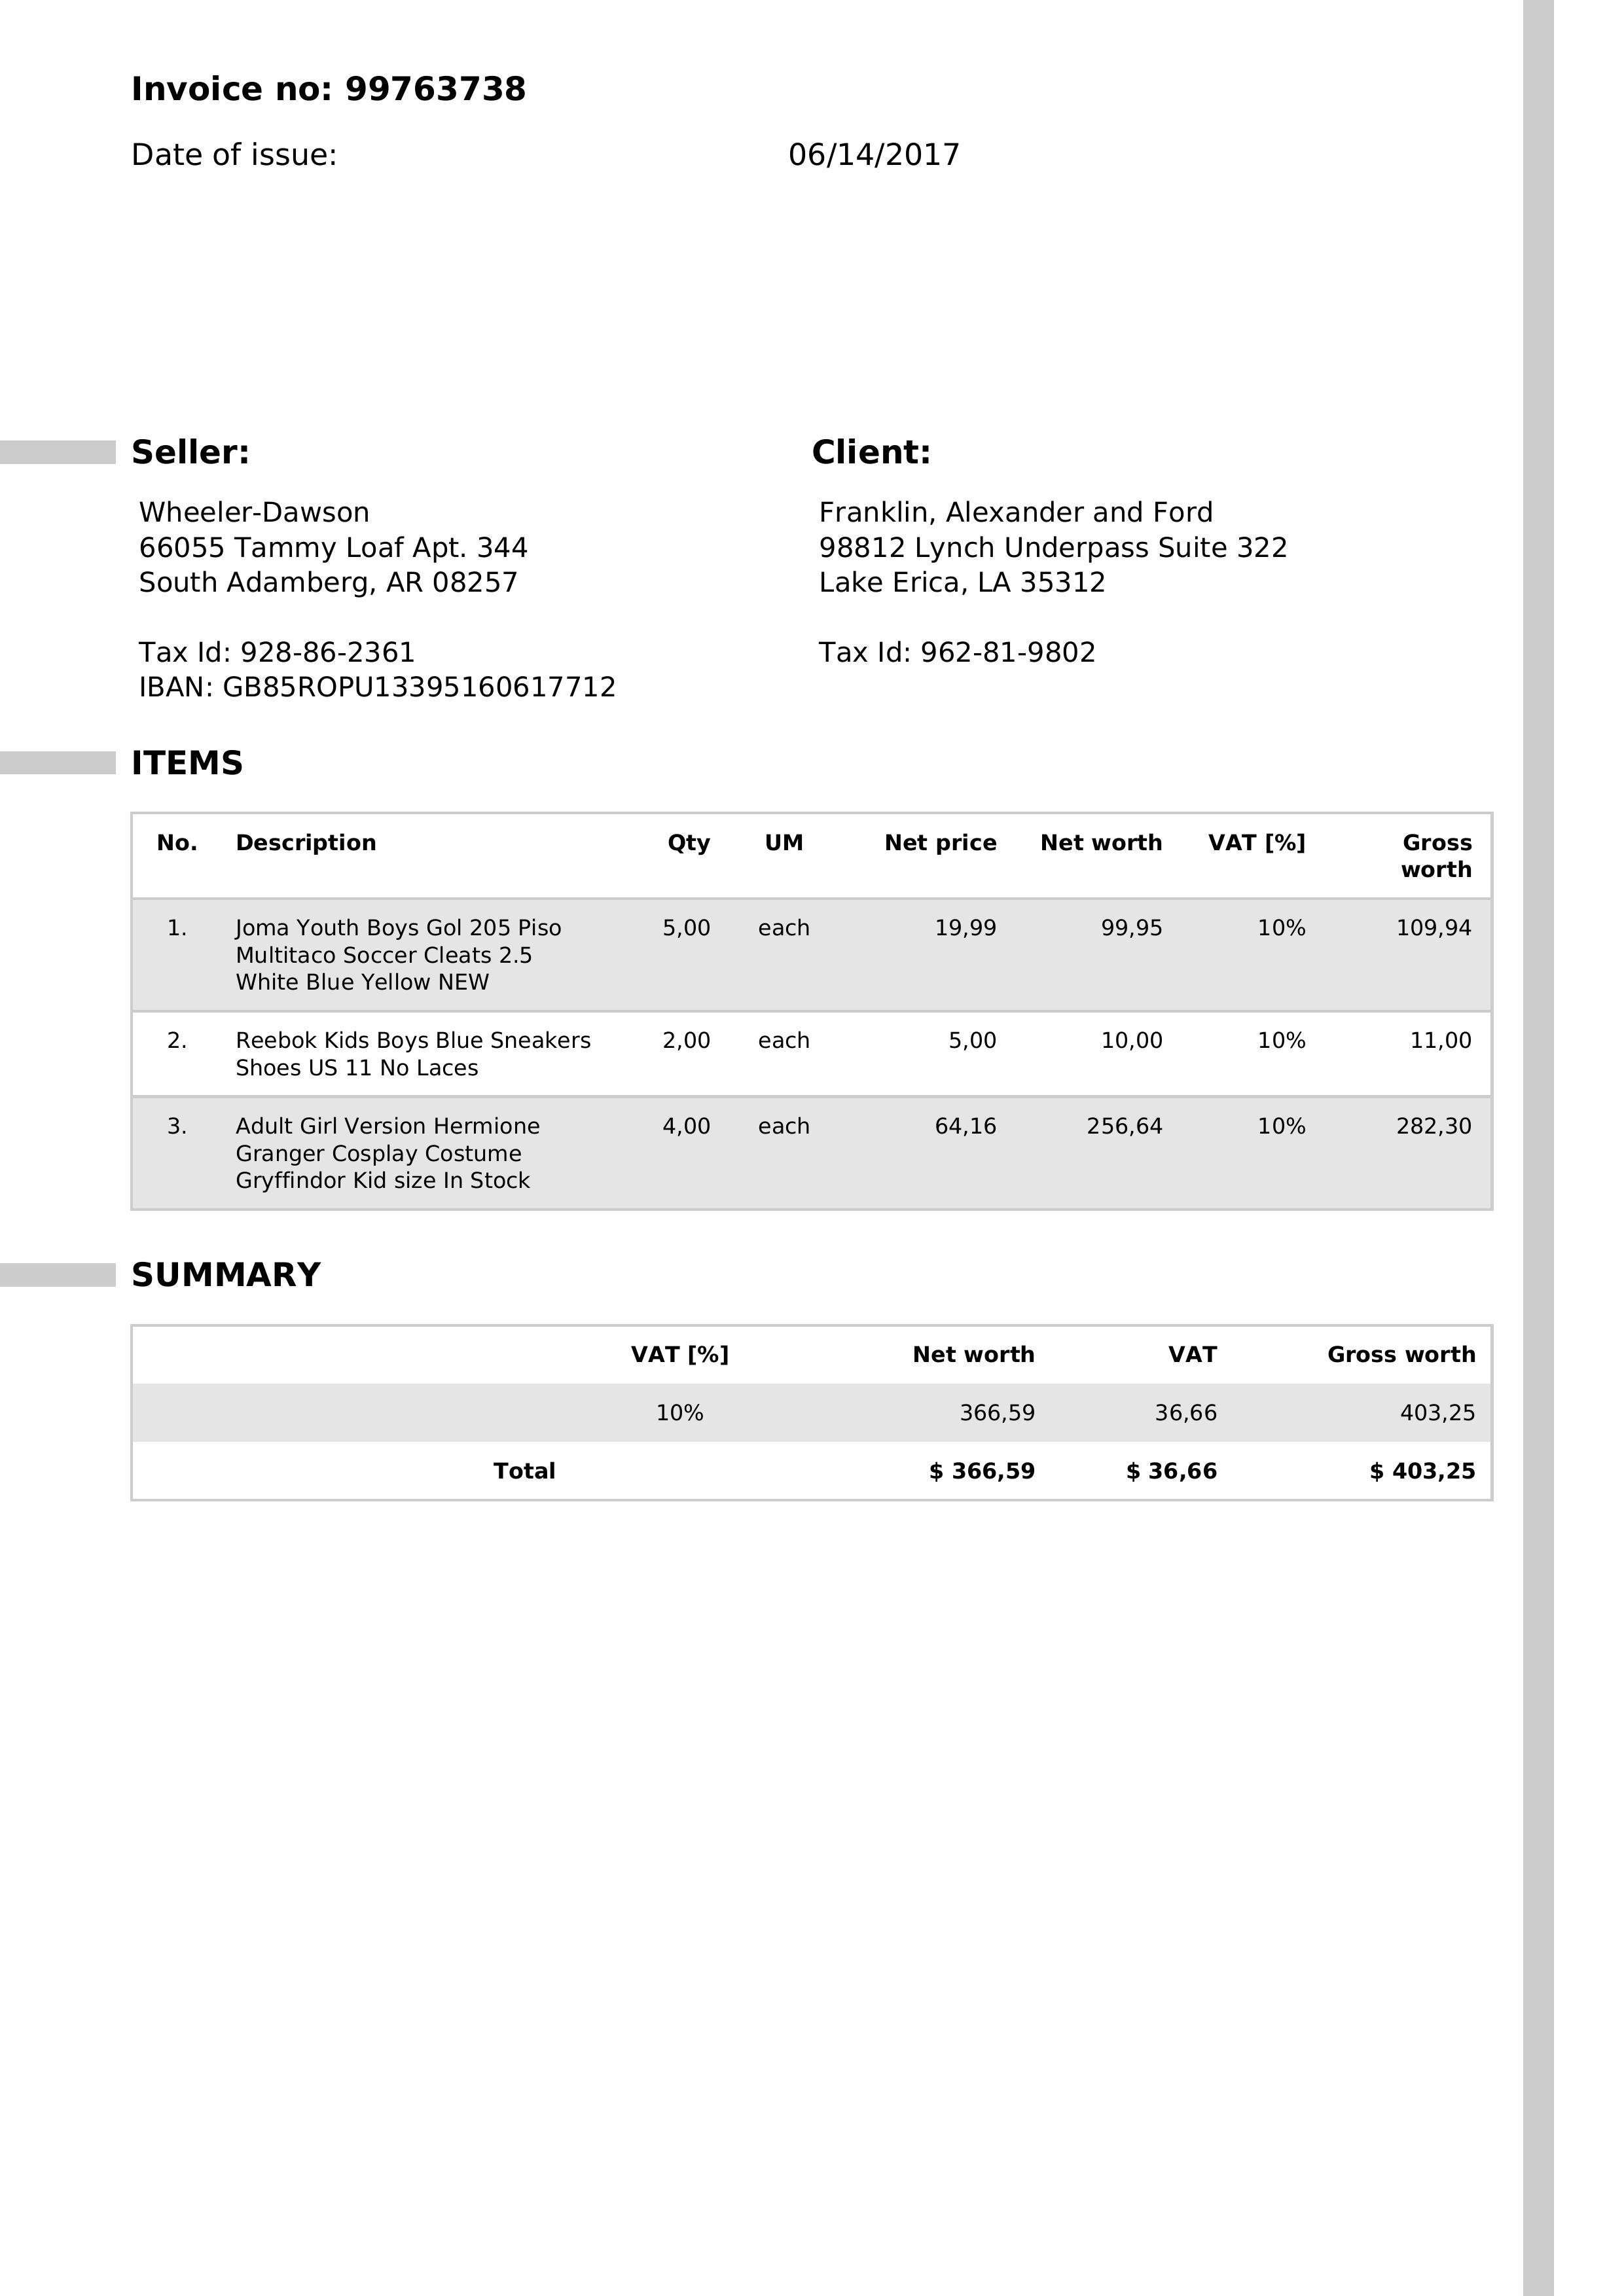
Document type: Invoice